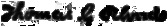
Signature of: thomas gold alvord